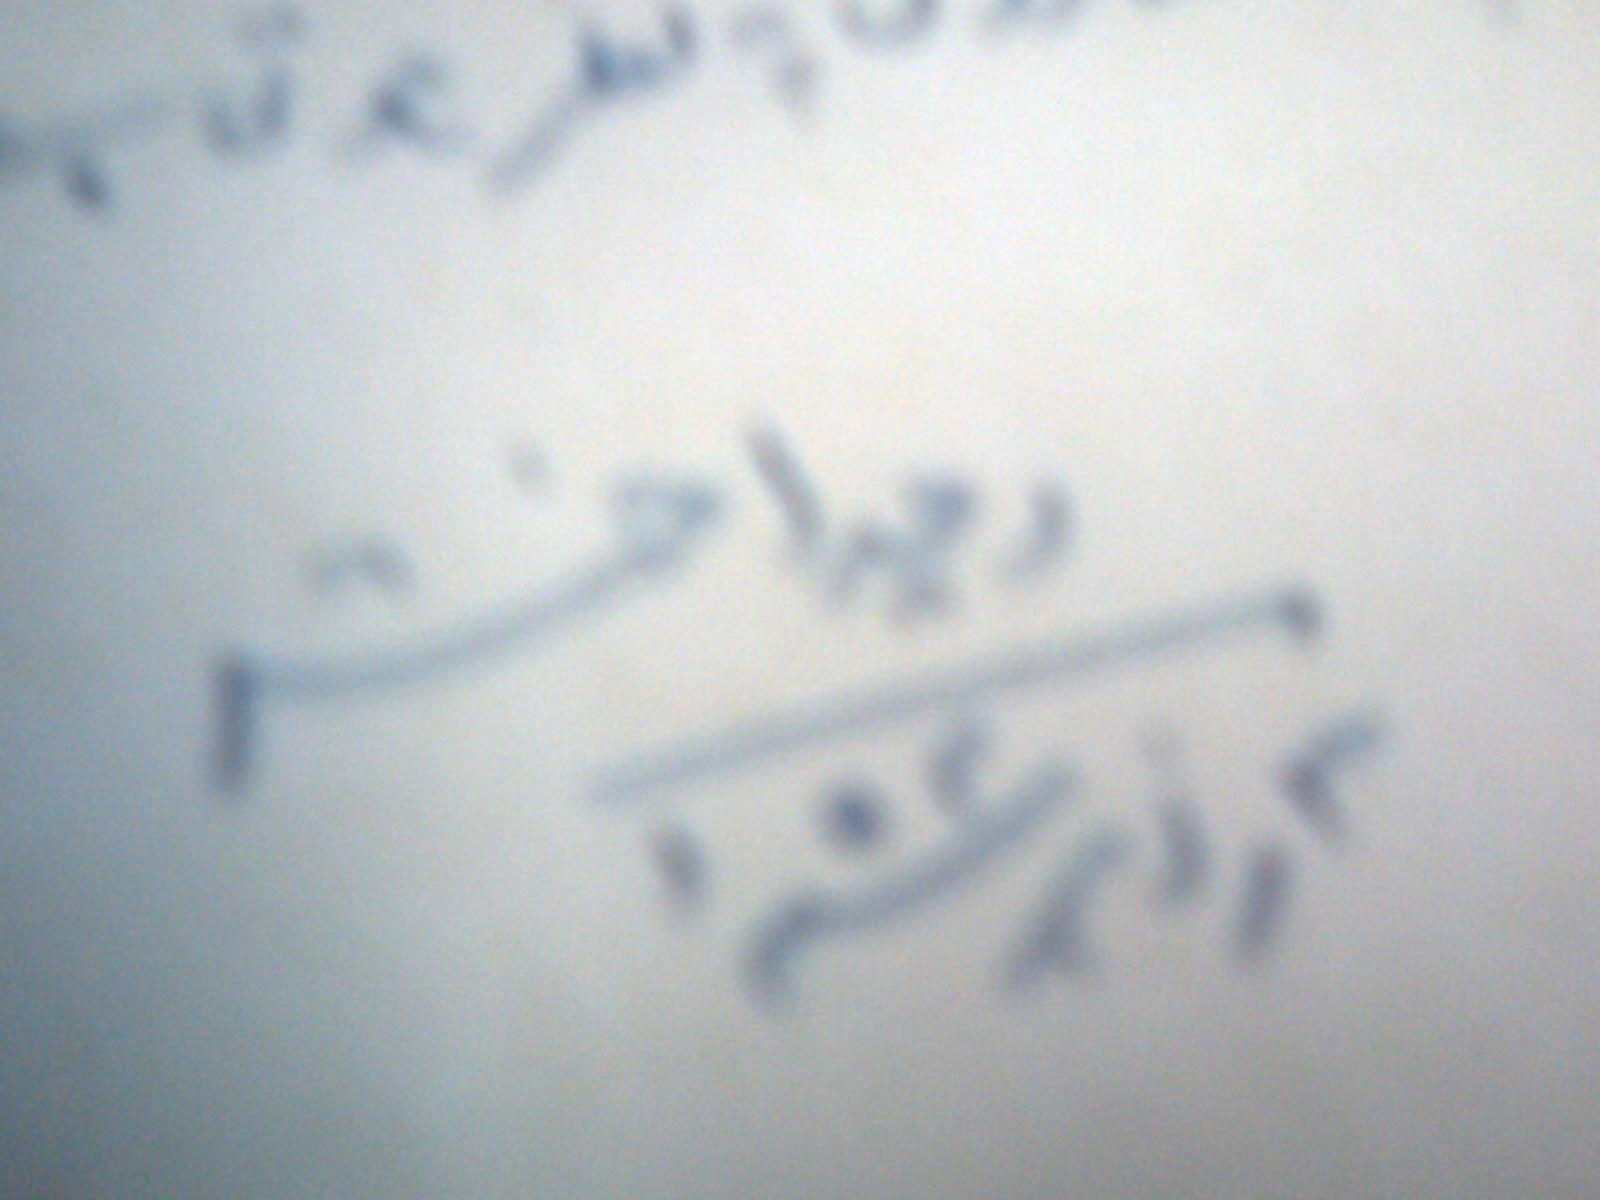
Signature of: waheed akhtar